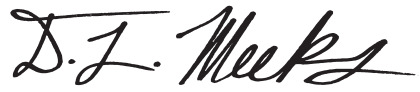
Signature of: demond meeks